Question: How is the history relevant to the case?
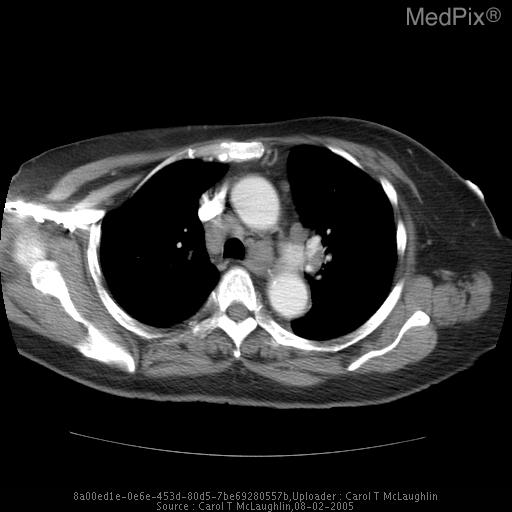
Answer: The patient's history of 74 y/o female with h/o Sjogren's syndrome with left parotid mass and incidental note of upper mediastinal lymph nodes on CT of the neck. is key in understanding the case.